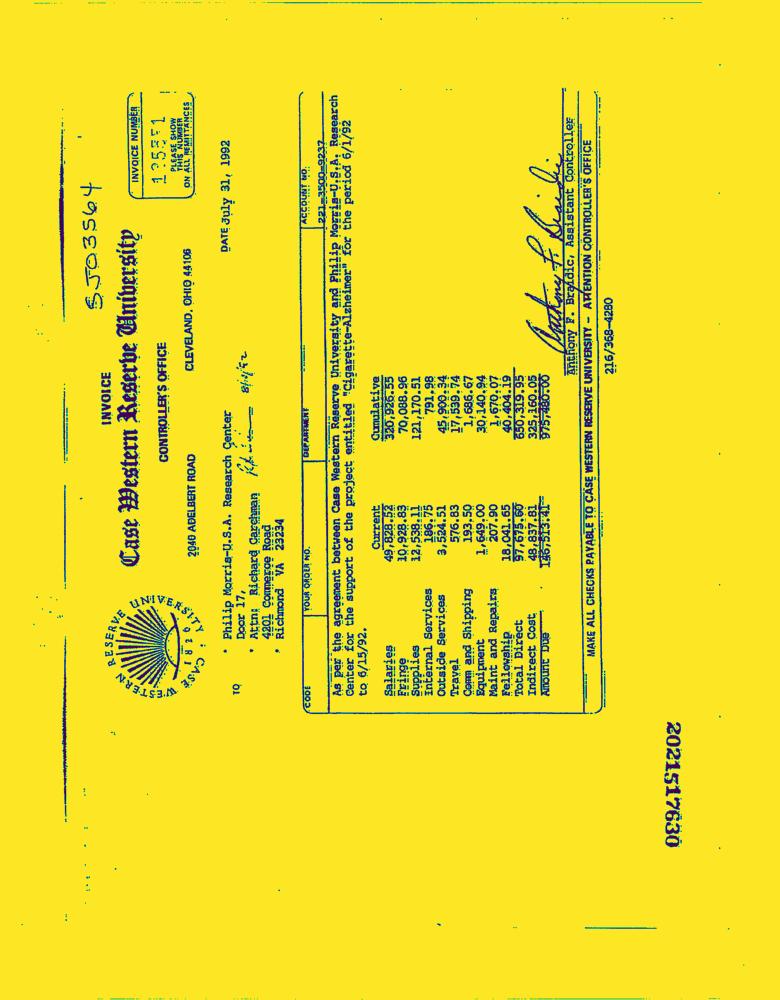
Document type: Invoice-Doc